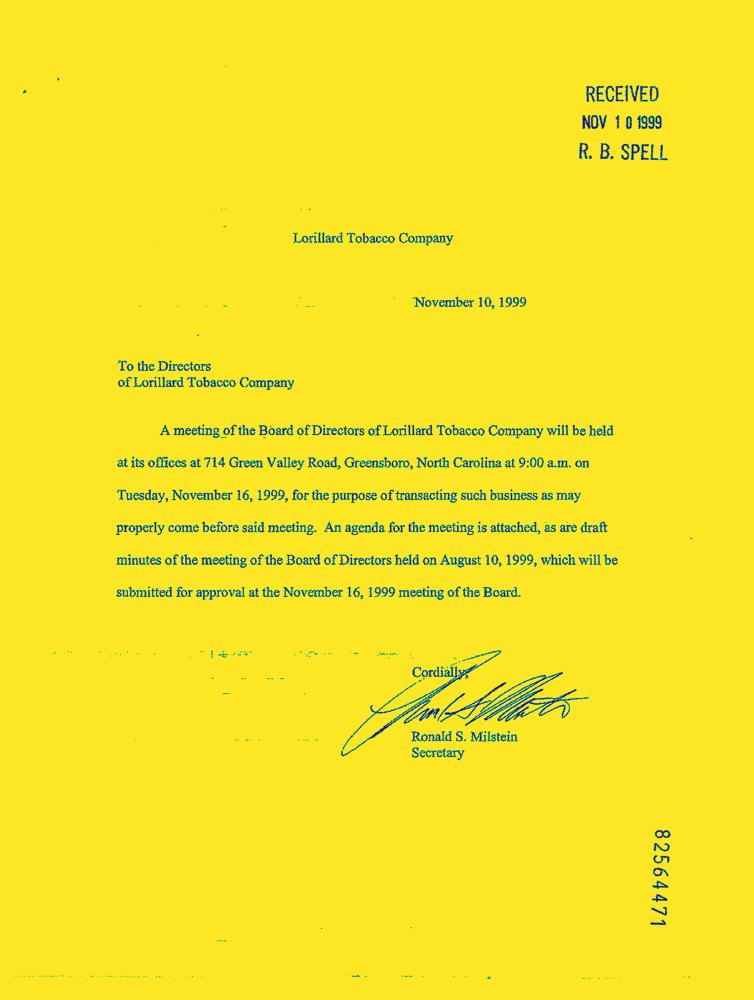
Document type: Letter-Doc